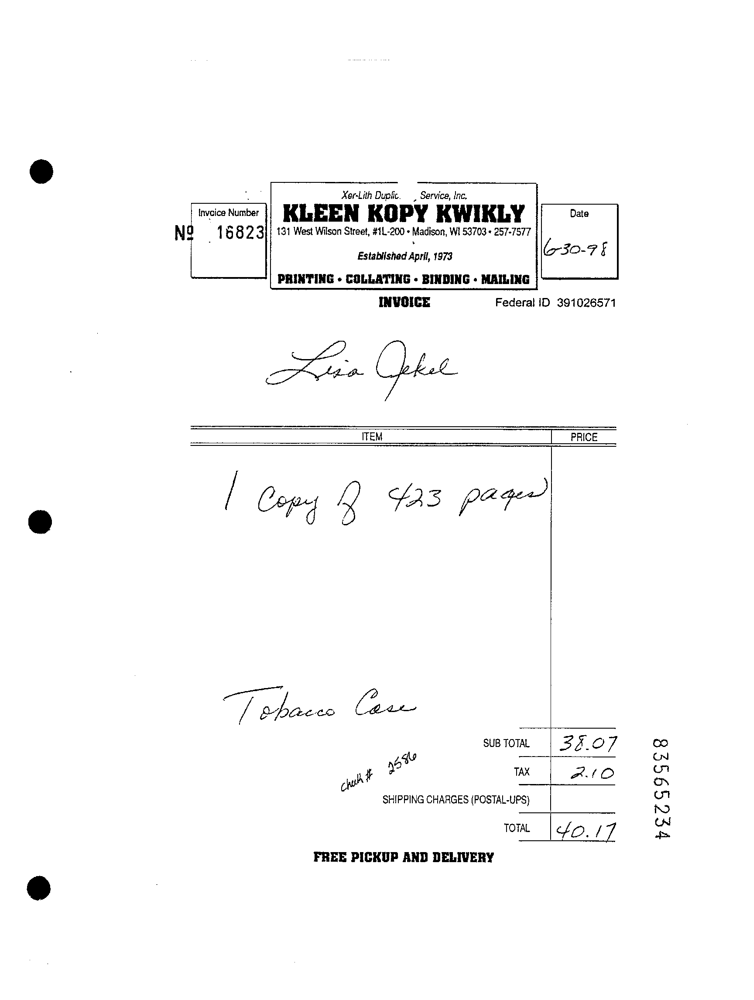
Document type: Invoice